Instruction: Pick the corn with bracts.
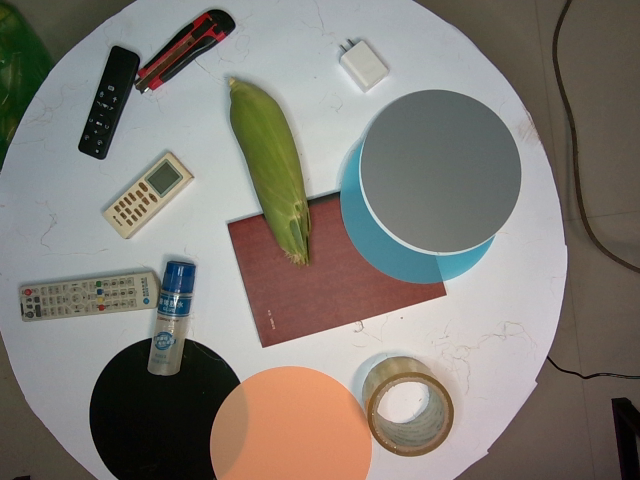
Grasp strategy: vertical